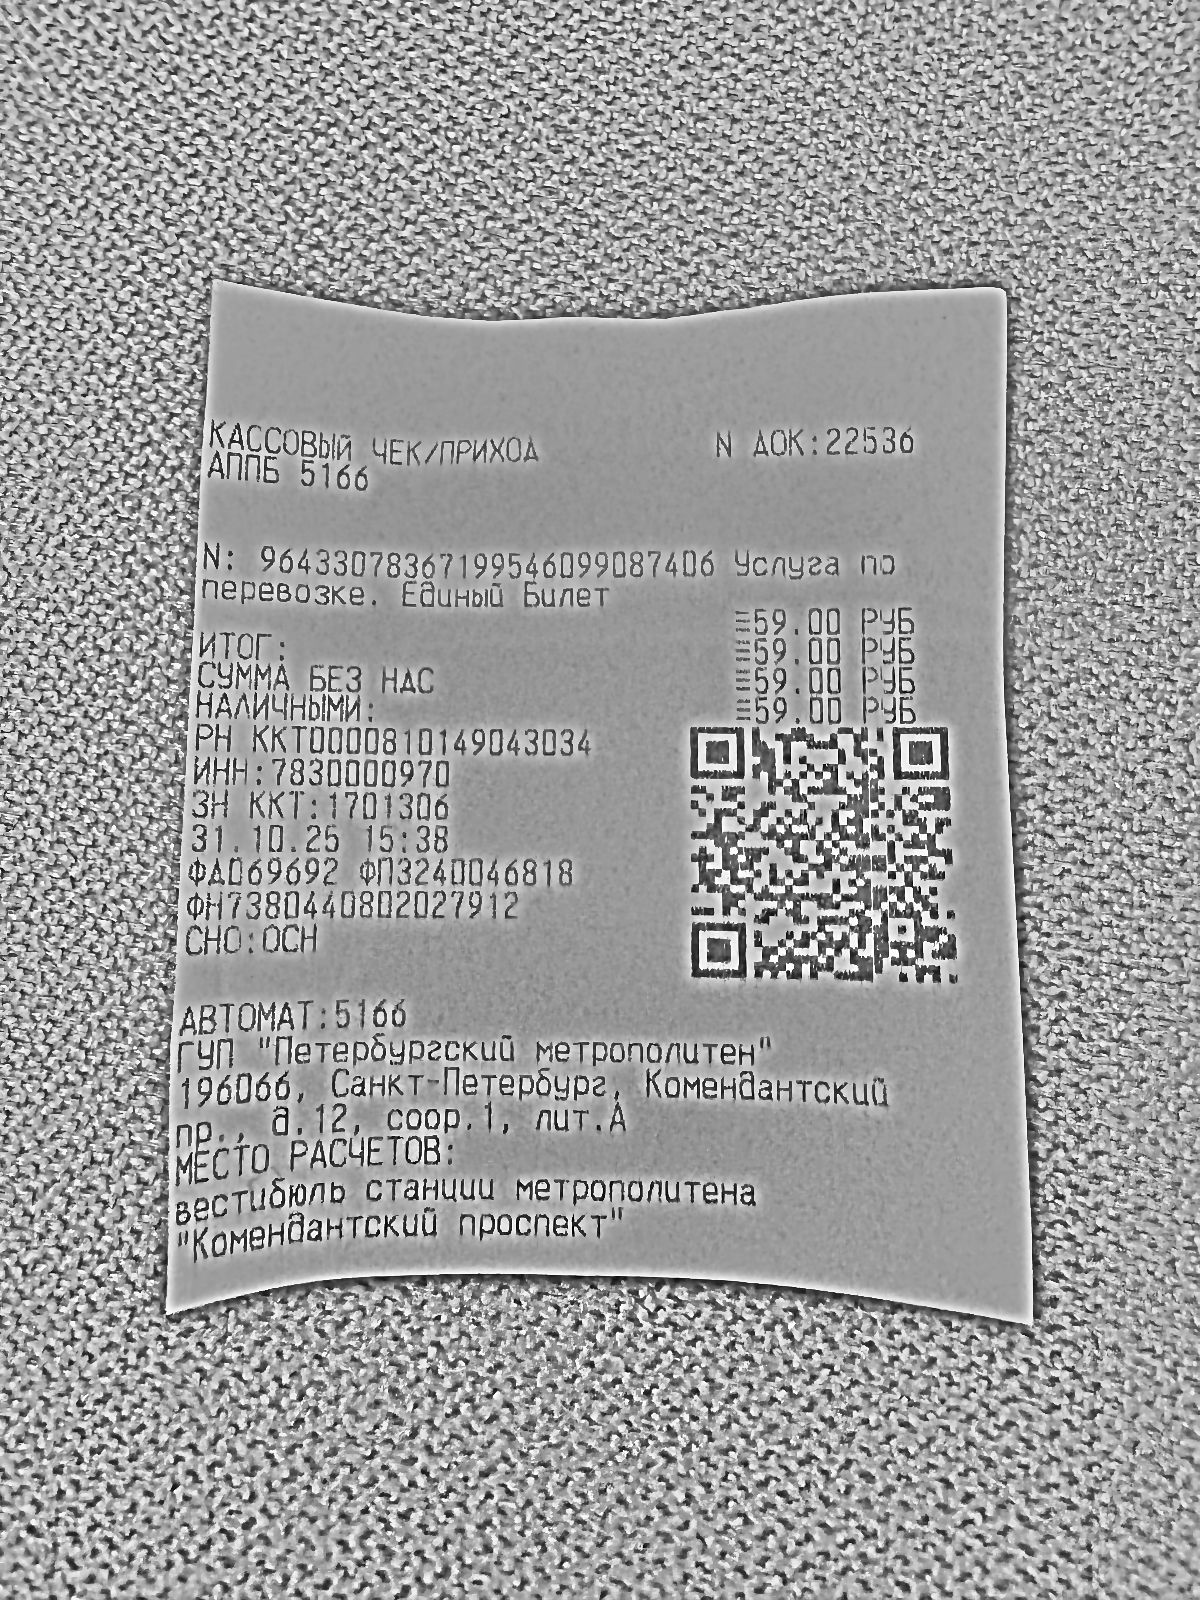
Продавец: ГУП "Петербургский метрополитен"
ИНН: 7830000970
Дата: 31.10.25
Товары: N: 96433078367199546099087406 Услуга по перевозке. Единый Билет
Количество: 1
Цена: 59.00
Сумма: 59.00
Итого: 59.00 РУБ